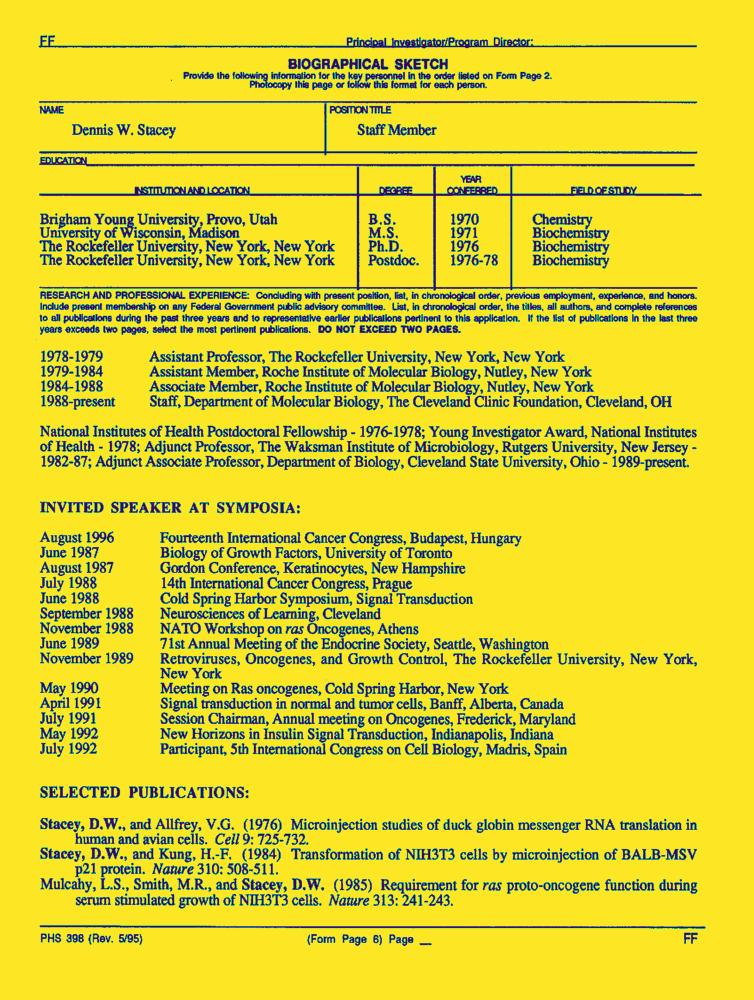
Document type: Resume-Doc